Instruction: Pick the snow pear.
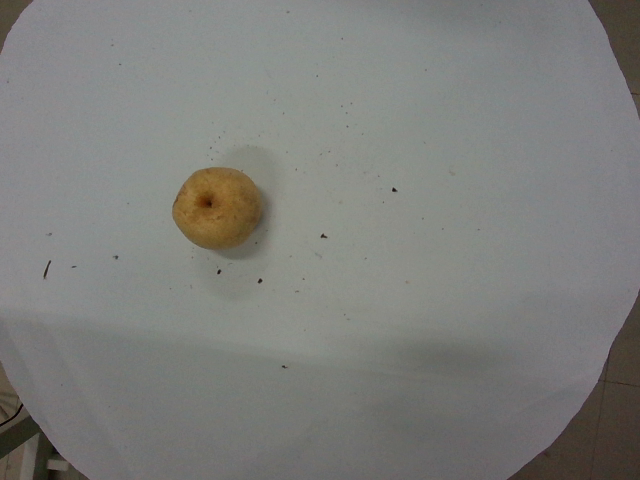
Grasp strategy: vertical